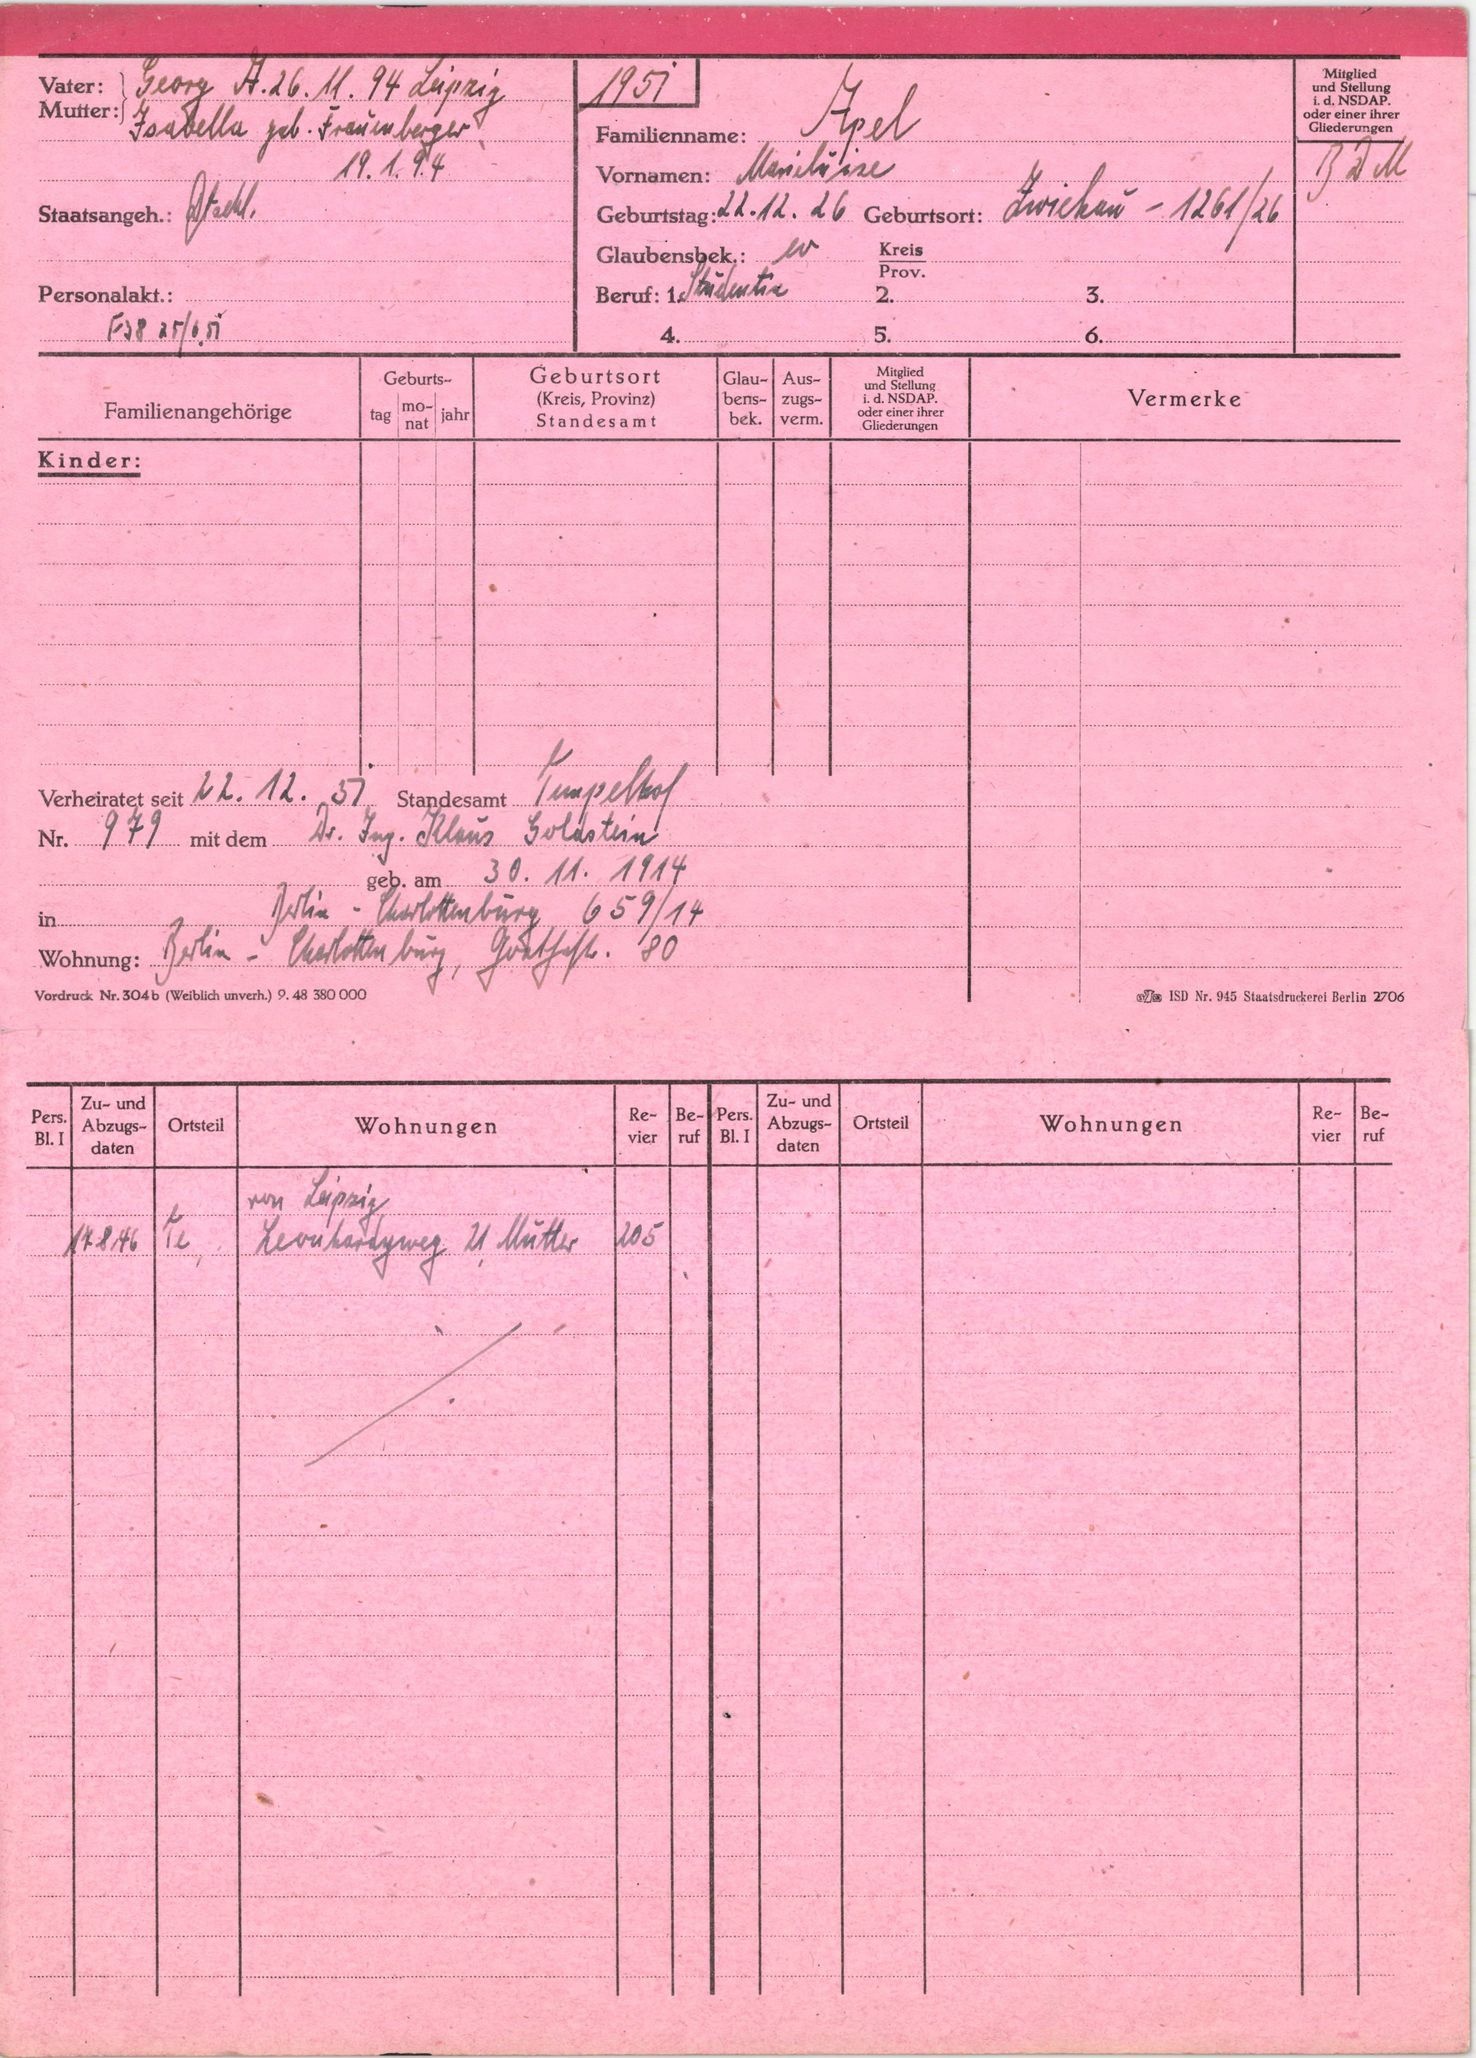
Apel